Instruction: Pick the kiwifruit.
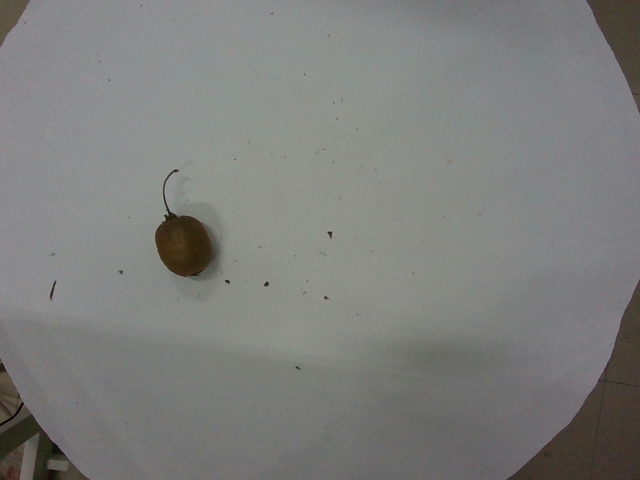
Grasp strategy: vertical